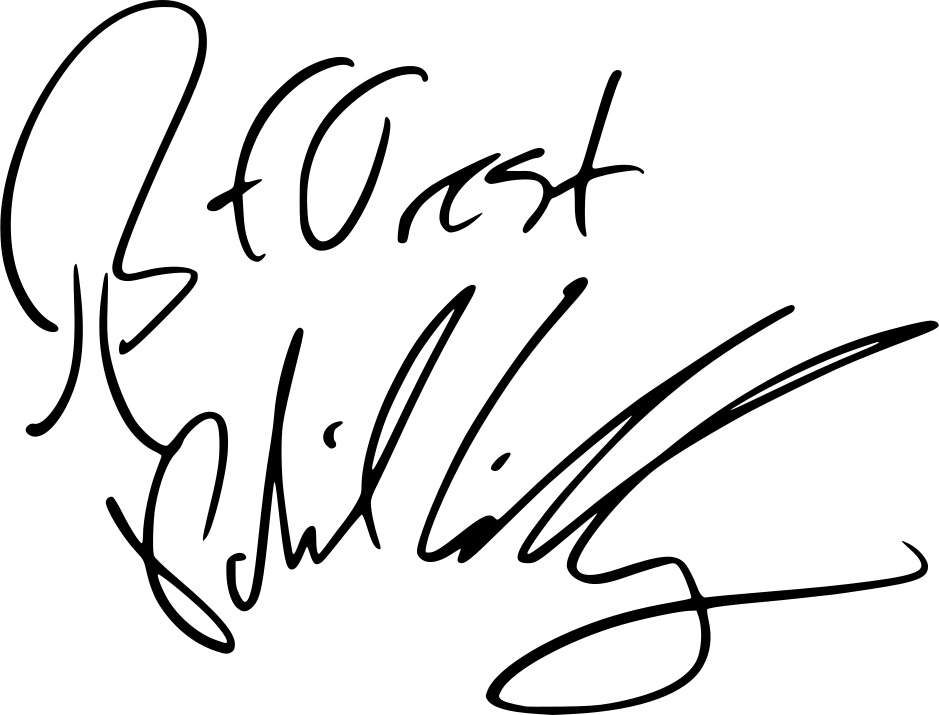
Signature of: f0rest